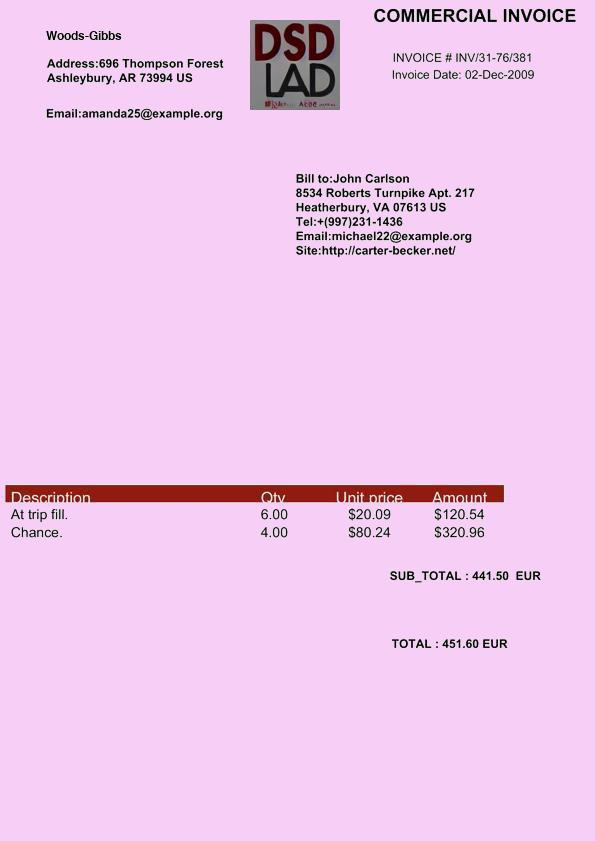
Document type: Invoice